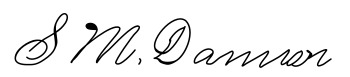
Signature of: samuel mills damon